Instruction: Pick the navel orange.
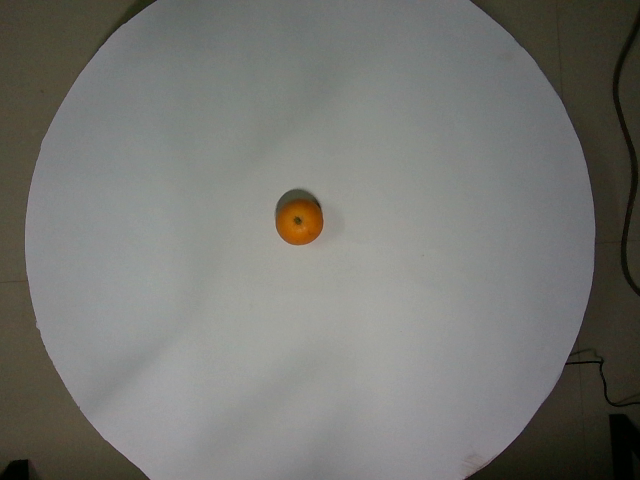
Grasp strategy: vertical